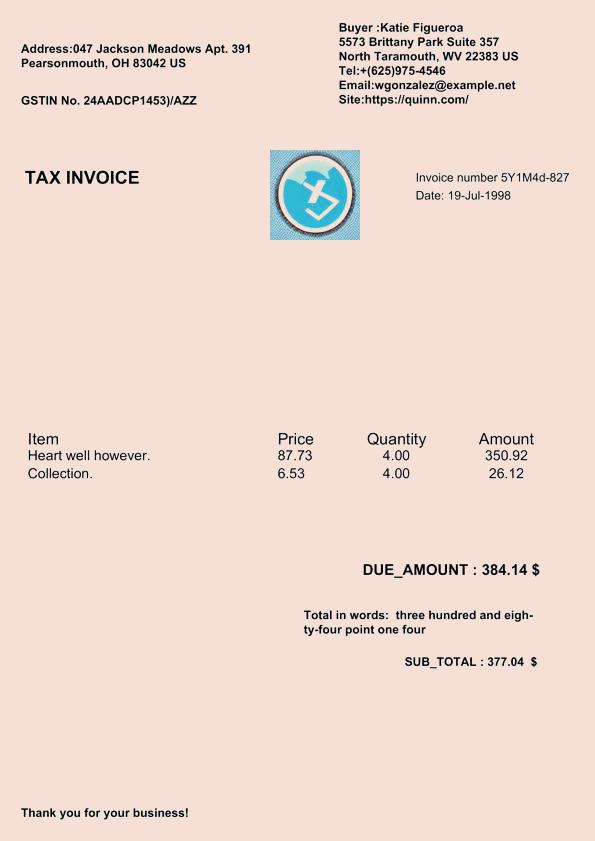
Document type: Invoice